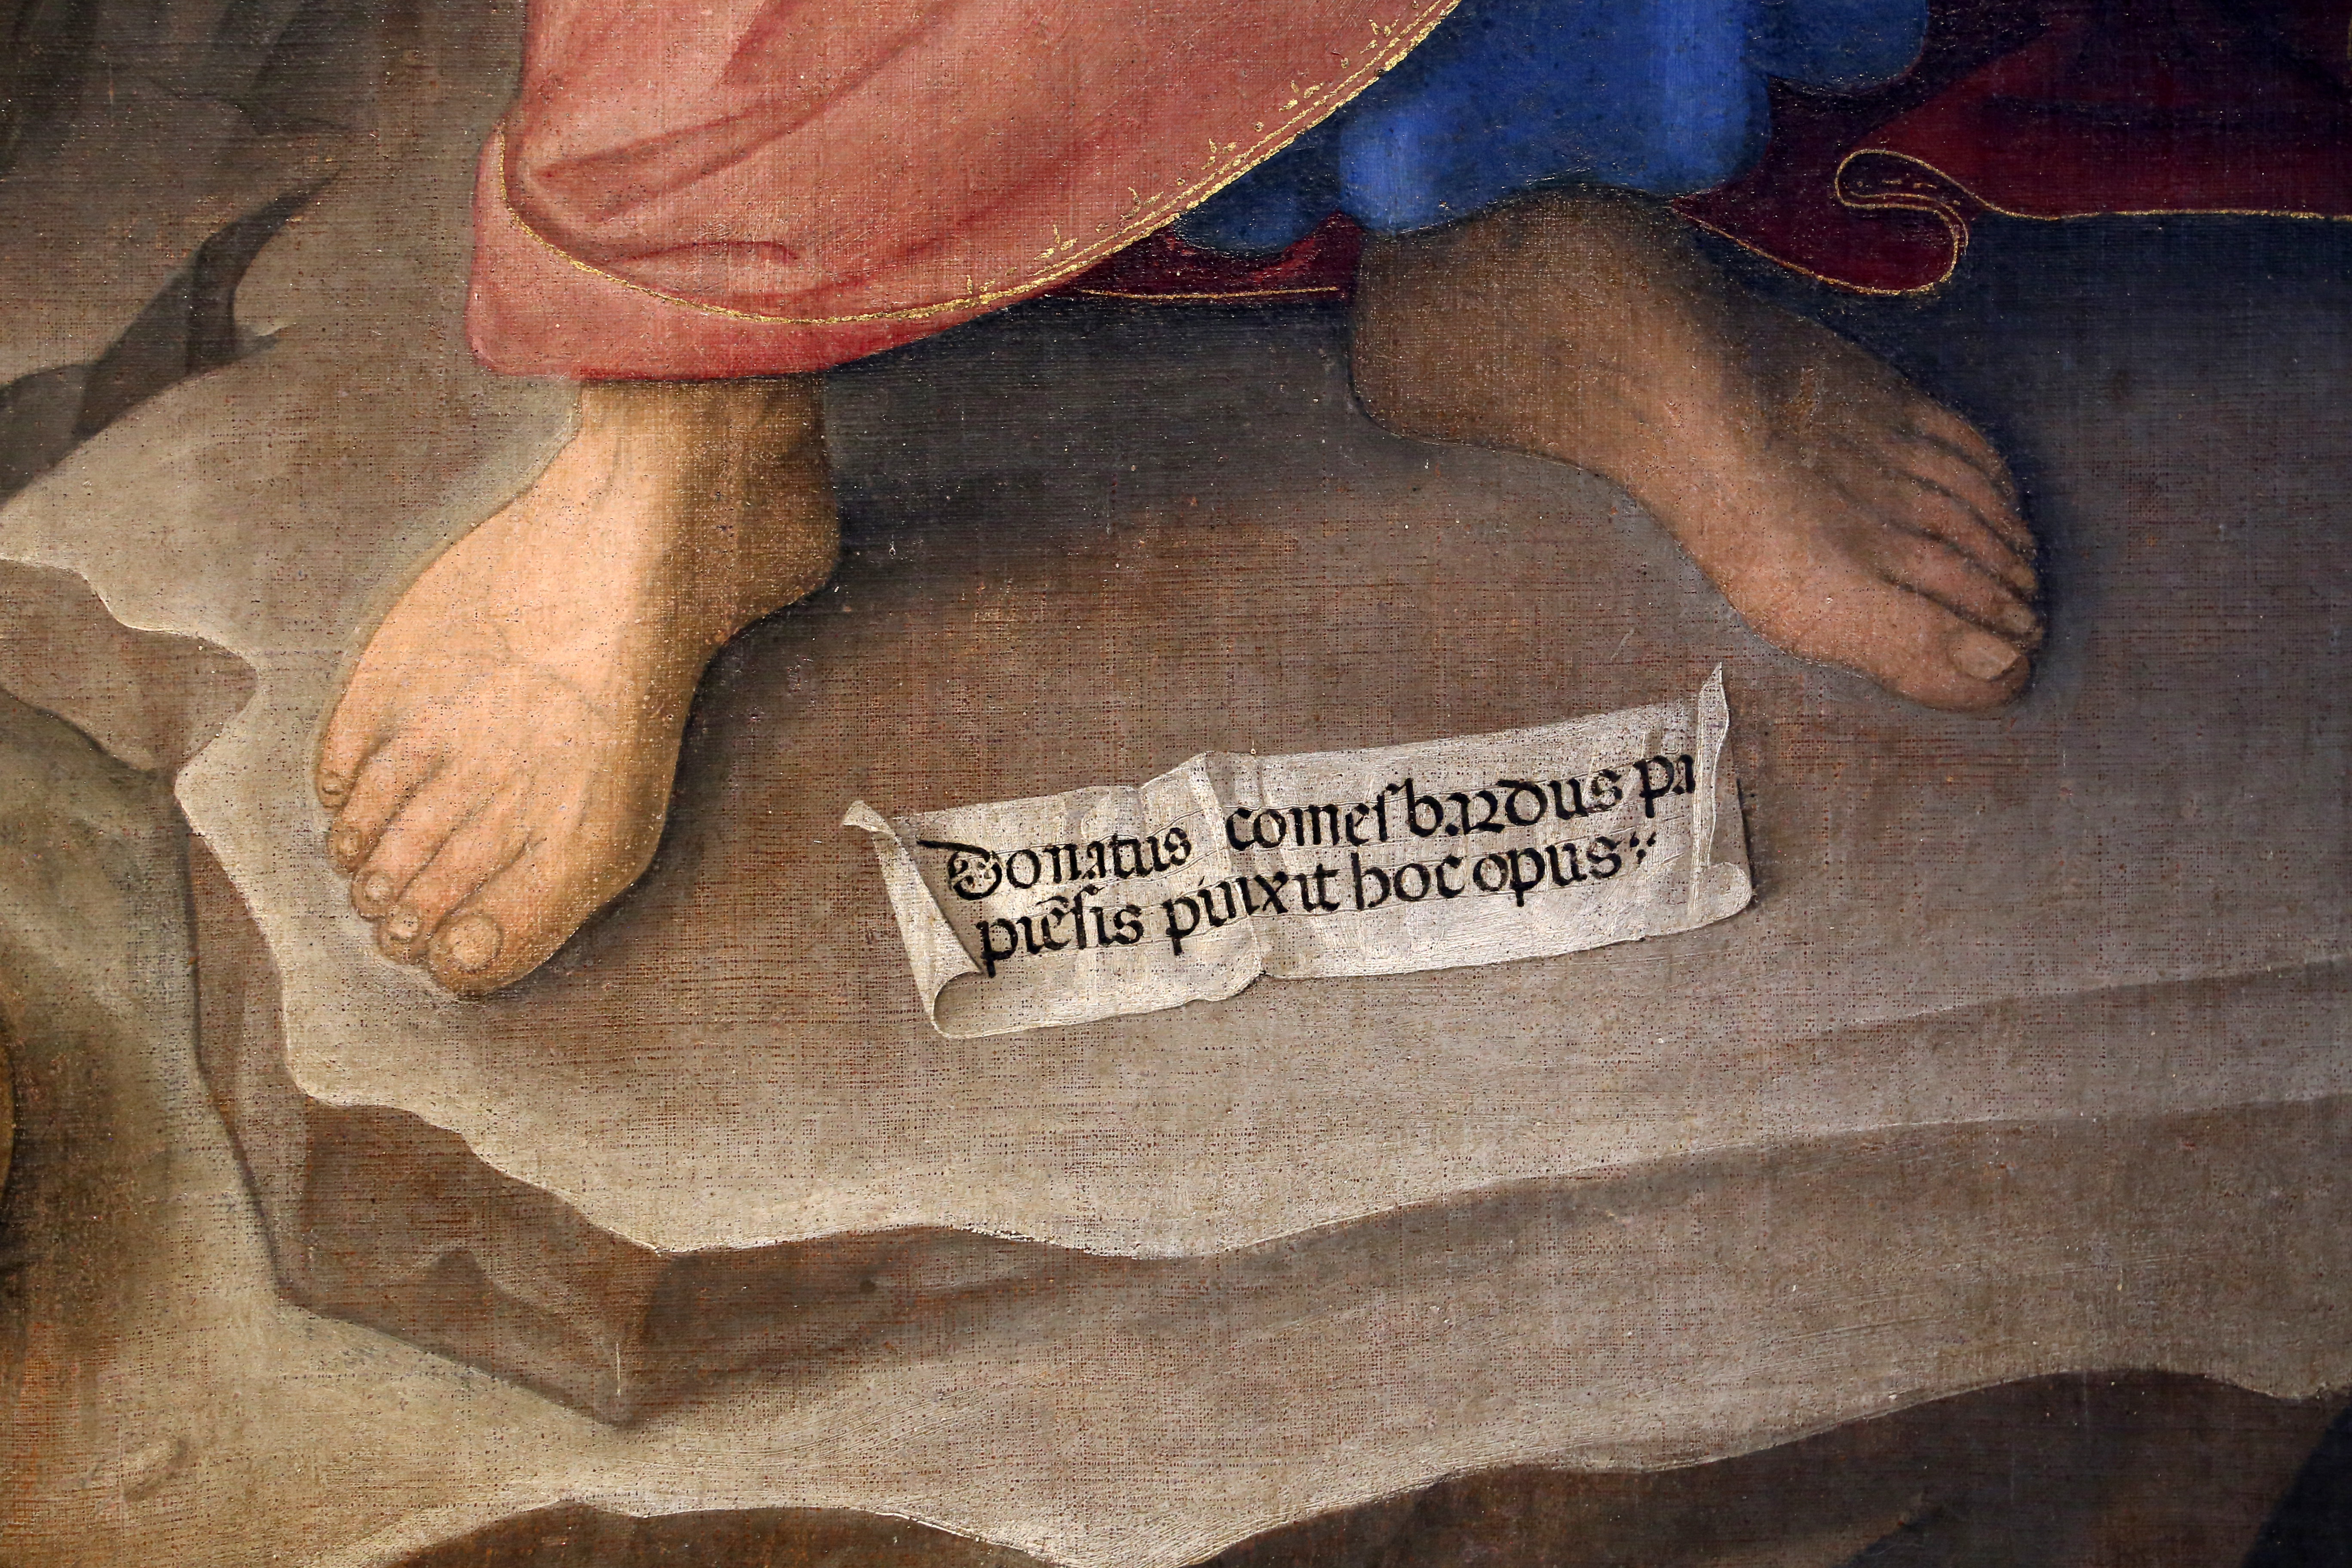
Signature of: donato de bardi